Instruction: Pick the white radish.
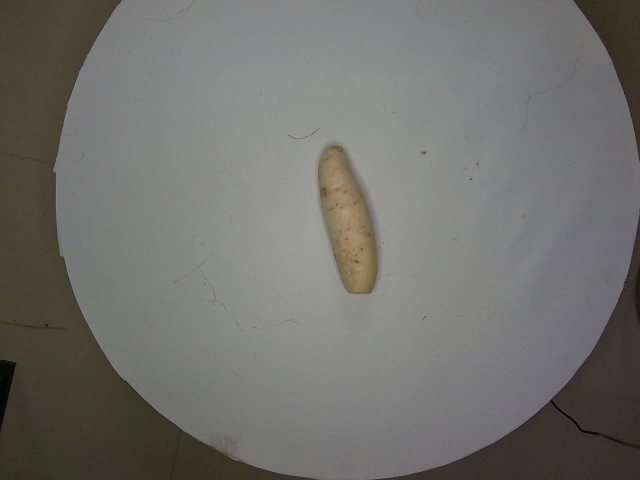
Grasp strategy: vertical